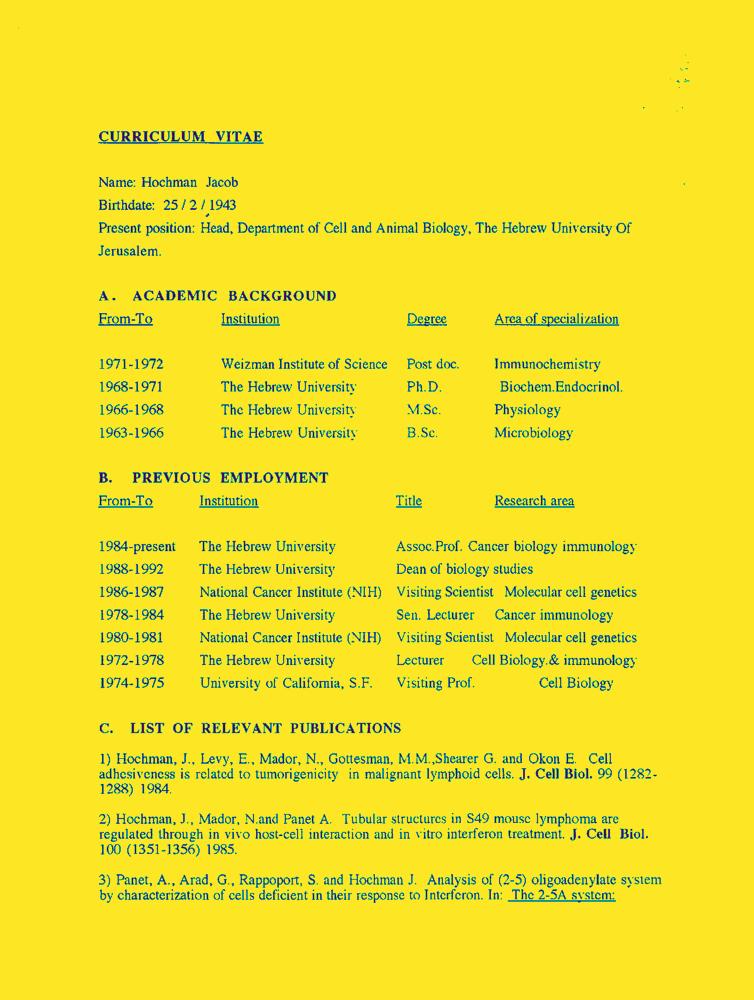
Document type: Resume-Doc